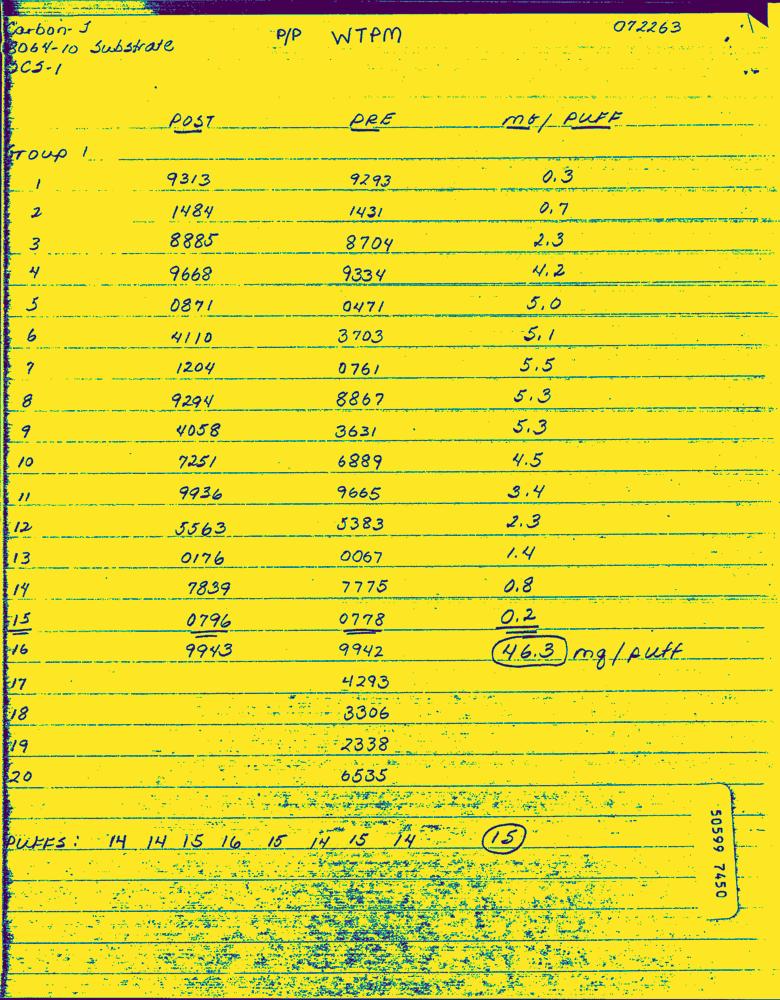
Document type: Hand-Written